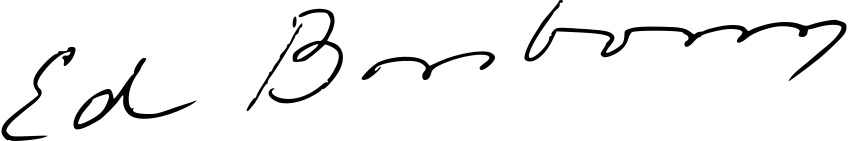
Signature of: ed borsboom